Patient: Male, age 42
A 42-year-old asymptomatic male patient received thoracic CT scans on a routine health examination at a local hospital in February 2021 with an incidental finding of a 1.5 x 1.2 cm endobronchial nodule of the right bronchus intermedius and a 5.1 x 3.1 cm patchy lesion centrally located at the left upper lobe (Figure 1). The patient underwent fiberoptic bronchoscopy, which showed a neoplasm with an unsmooth surface at the opening of the right bronchus intermedius with normal distant bronchial tree. Transbronchial biopsy of the neoplasm was suggestive of low-grade mucinous epidermoid carcinoma. The patient further underwent PET/CT scans, which revealed weak FDG uptake in the endobronchial nodule and high uptake in the left upper lobe lesion. To discern the nature of the left upper lobe lesion, the patient underwent a CT-guided percutaneous lung biopsy. Pathological examination revealed a chronic granulomatous inflammatory disease, suggesting the diagnosis of tuberculosis. Due to the specific location of the endobronchial tumor, the patient was recommended by the treating physician at the local hospital to receive bronchoscopic cryoablation over surgical resection.
Because of concerns that the tumor might recur with bronchoscopic therapy, the patient was referred to our department for seeking surgical resection. The results of preoperative routine blood biochemistry were normal. Pulmonary function test showed mild obstructive ventilation dysfunction, with FEV1 being 2.38L and FEV1%PRED being 76%. Considering the patient's 30-year history of bronchial asthma (manifested as wheezing sounds in both lungs) and the fact that lung parenchymal resection might lead to decreased quality of life, the patient underwent a single-port thoracoscopic tumor resection, reconstruction of the secondary carina and systemic lymph node dissection (including stations 2, 4, 7, 9, 10, 11, 12) in March 2021 (Figure 2). The patient was placed in a left lateral decubitus position. After the intubation of the double-lumen tube, single lung ventilation of the contralateral lung was performed under general anesthesia. The utility incision was a 3-cm incision at the 4th intercostal space along the anterior axillary line. After the careful dissection of the right main bronchus, the right upper bronchus and the right bronchus intermedius, the tumor at the opening of the right bronchus intermedius was resected (see Supplementary Video 1). The stumps were trimmed and sent for intraoperative frozen section, which showed no residual cancer at any bronchial stumps. Then, the anastomosis procedure was initiated. First, the lateral walls of the right upper bronchus and the right bronchus intermedius were sutured continuously to join up with a 3-0 Prolene (one thread with two needles). Second, two another 3-0 Prolene (both sutured with one stitch in the bronchi nearby) were tied with the two ends of the first 3-0 Prolene into a knot outside of the bronchi, respectively. Subsequently, a circumferential and continuous suture of the right main bronchus with the right upper bronchus and the right bronchus intermedius was performed via these two 3-0 Prolene and a knot was tied outside of the bronchi. Last, the anterior wall of secondary carina was reinforced with interrupted sutures using a 3-0 Monocryl (Y316, one thread with one needle) and the anterior mediastinal fatty tissue was freed to cover the anastomosis with another 3-0 Monocryl. There were no air leakage from the anastomotic area after puffing of the lungs with the addition of warm saline to the chest cavity. The operation lasted 200 mins totally. Postoperative pathology showed solid adenoid arrangement of tumor cells and focal invasion of bronchial cartilage, consistent with a well-differentiated mucinous epidermoid carcinoma. No lymph node metastasis was observed. The patient recovered well after surgery and was discharged on postoperative day 3. He receive anti-tuberculosis treatment for 9 months postoperatively and did not complain of any specific discomfort at the 9-month postoperative follow-up, with no local recurrence observed.
Keywords: parenchymal sparing procedure, secondary carinal reconstruction, tracheobronchial mucoepidermoid carcinoma, uniportal, video-assisted thoracoscopic surgery
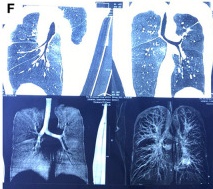
Image caption: Uniportal VATS secondary carinal resection and reconstruction for tracheobronchial mucoepidermoid carcinoma. Contrast-enhanced CT of the chest showed a 1.5 x 1.2 cm endobronchial nodule of the right bronchus intermedius (see arrow,.